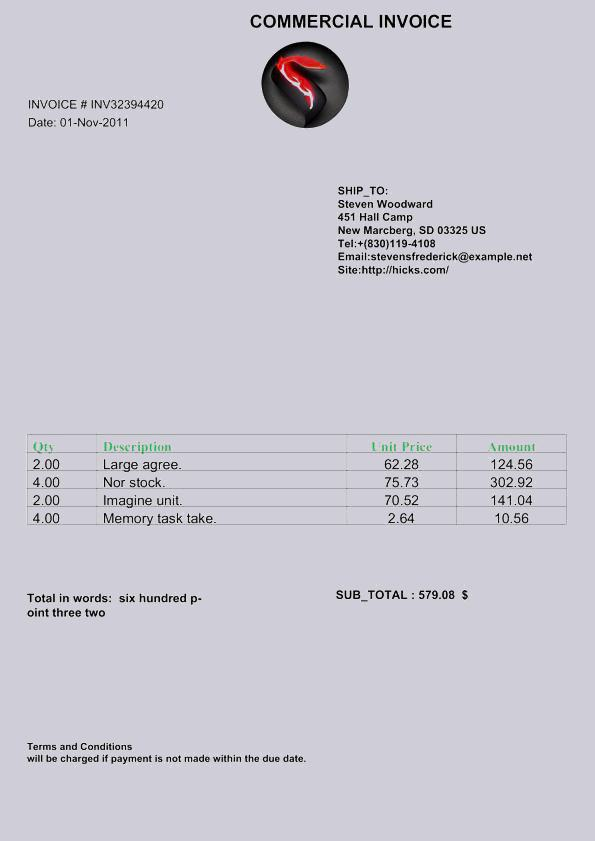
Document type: Invoice